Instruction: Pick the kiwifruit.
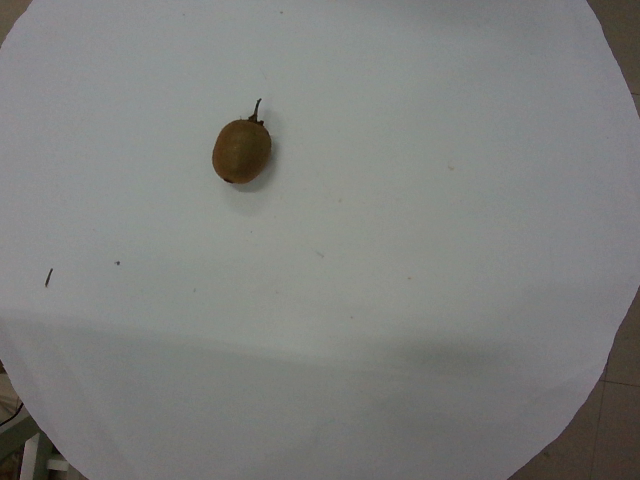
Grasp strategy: vertical